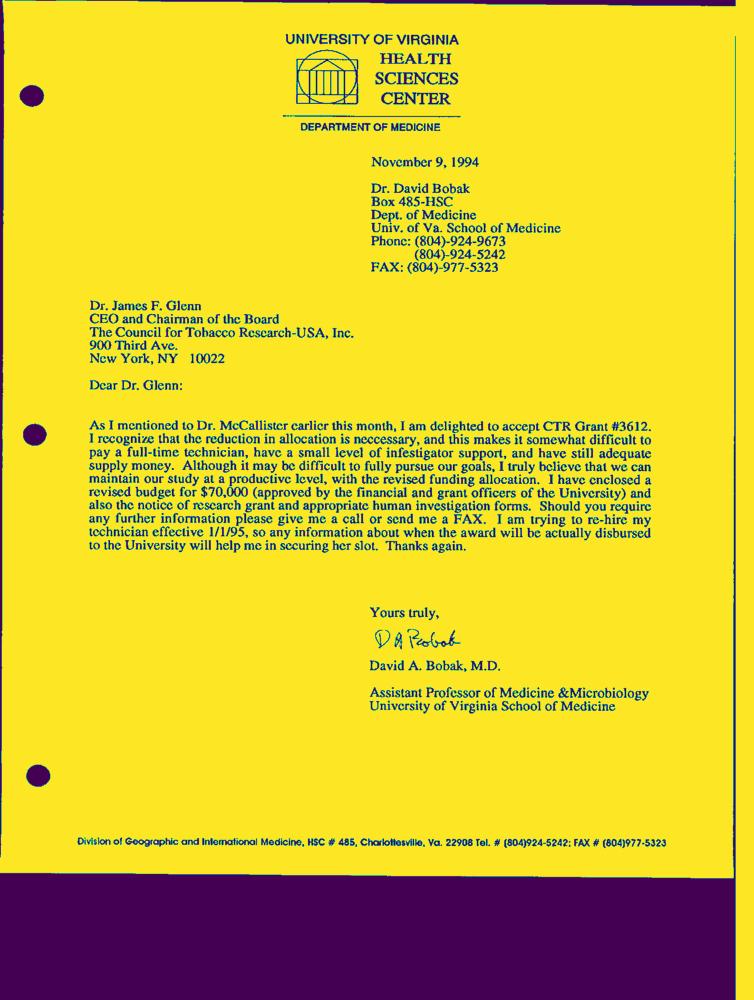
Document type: Letter-Doc